Question: What could the diagnosis suggest?
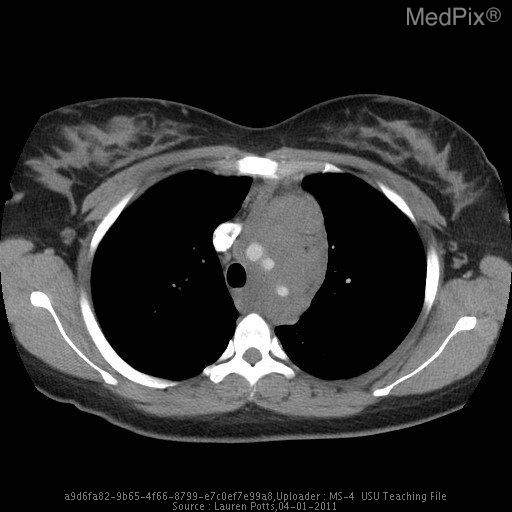
Answer: The possible diagnosis includes Mediastinal Mass:
•  Thymoma
- Most common 1° anterior mediastinal mass (20%)
•  Lymphoma
•  Germ Cell Tumors
•  Mediastinal Cysts
•  Pericardial, Bronchogenic, Enteric, Thymic
•  Aneurysm of Ascending Aorta
•  Thyroid/Parathyroid Tissue.